Please extract the written amount, numerical amount, recipient's name, date on the cheque, and the bank's name from the image.
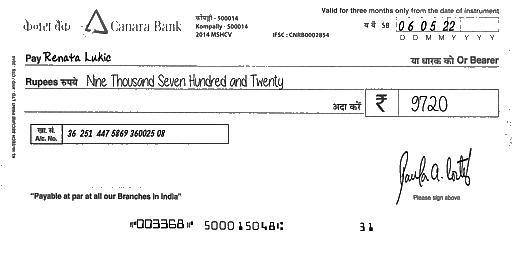
amt_in_words: Nine Thousand Seven Hundred and Twenty
amt_in_figures: 9720
payee_name: Renata Lukic
bank_name: Canara Bank
cheque_date: 06/05/22